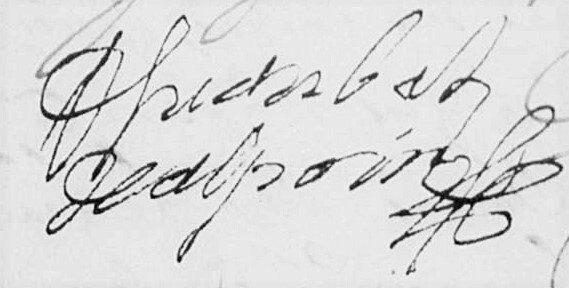
Signature of: juan báez de alpoim